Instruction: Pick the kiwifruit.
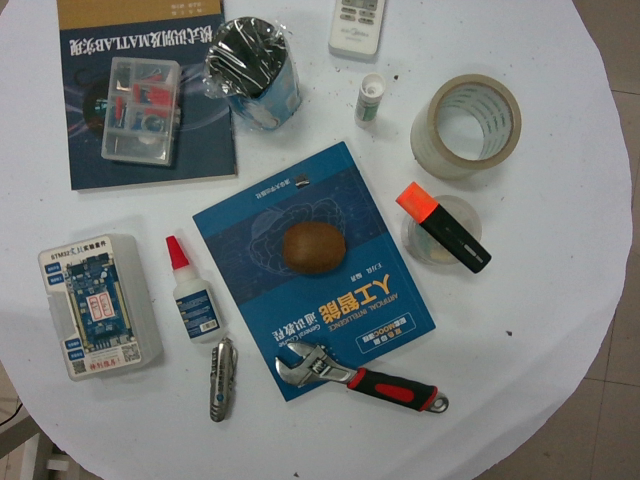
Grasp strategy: vertical